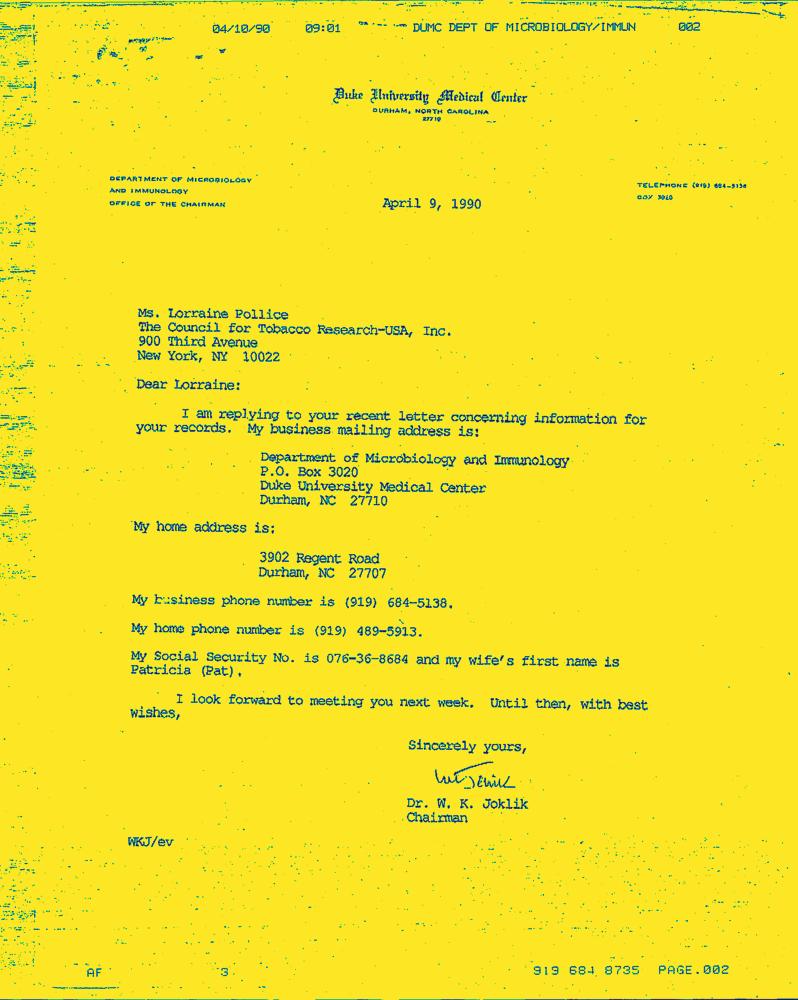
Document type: Letter-Doc